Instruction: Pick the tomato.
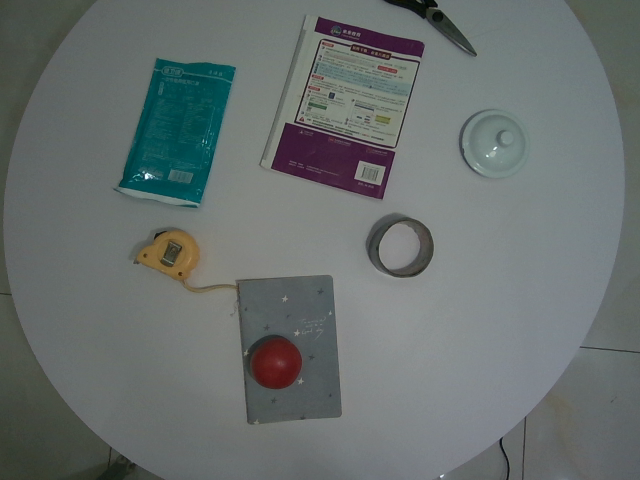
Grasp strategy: vertical